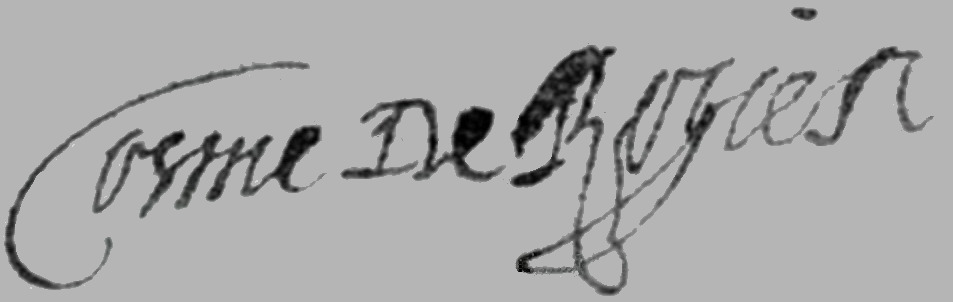
Signature of: côme ruggieri